Question: What jurisdiction, city, or county is the document associated with?
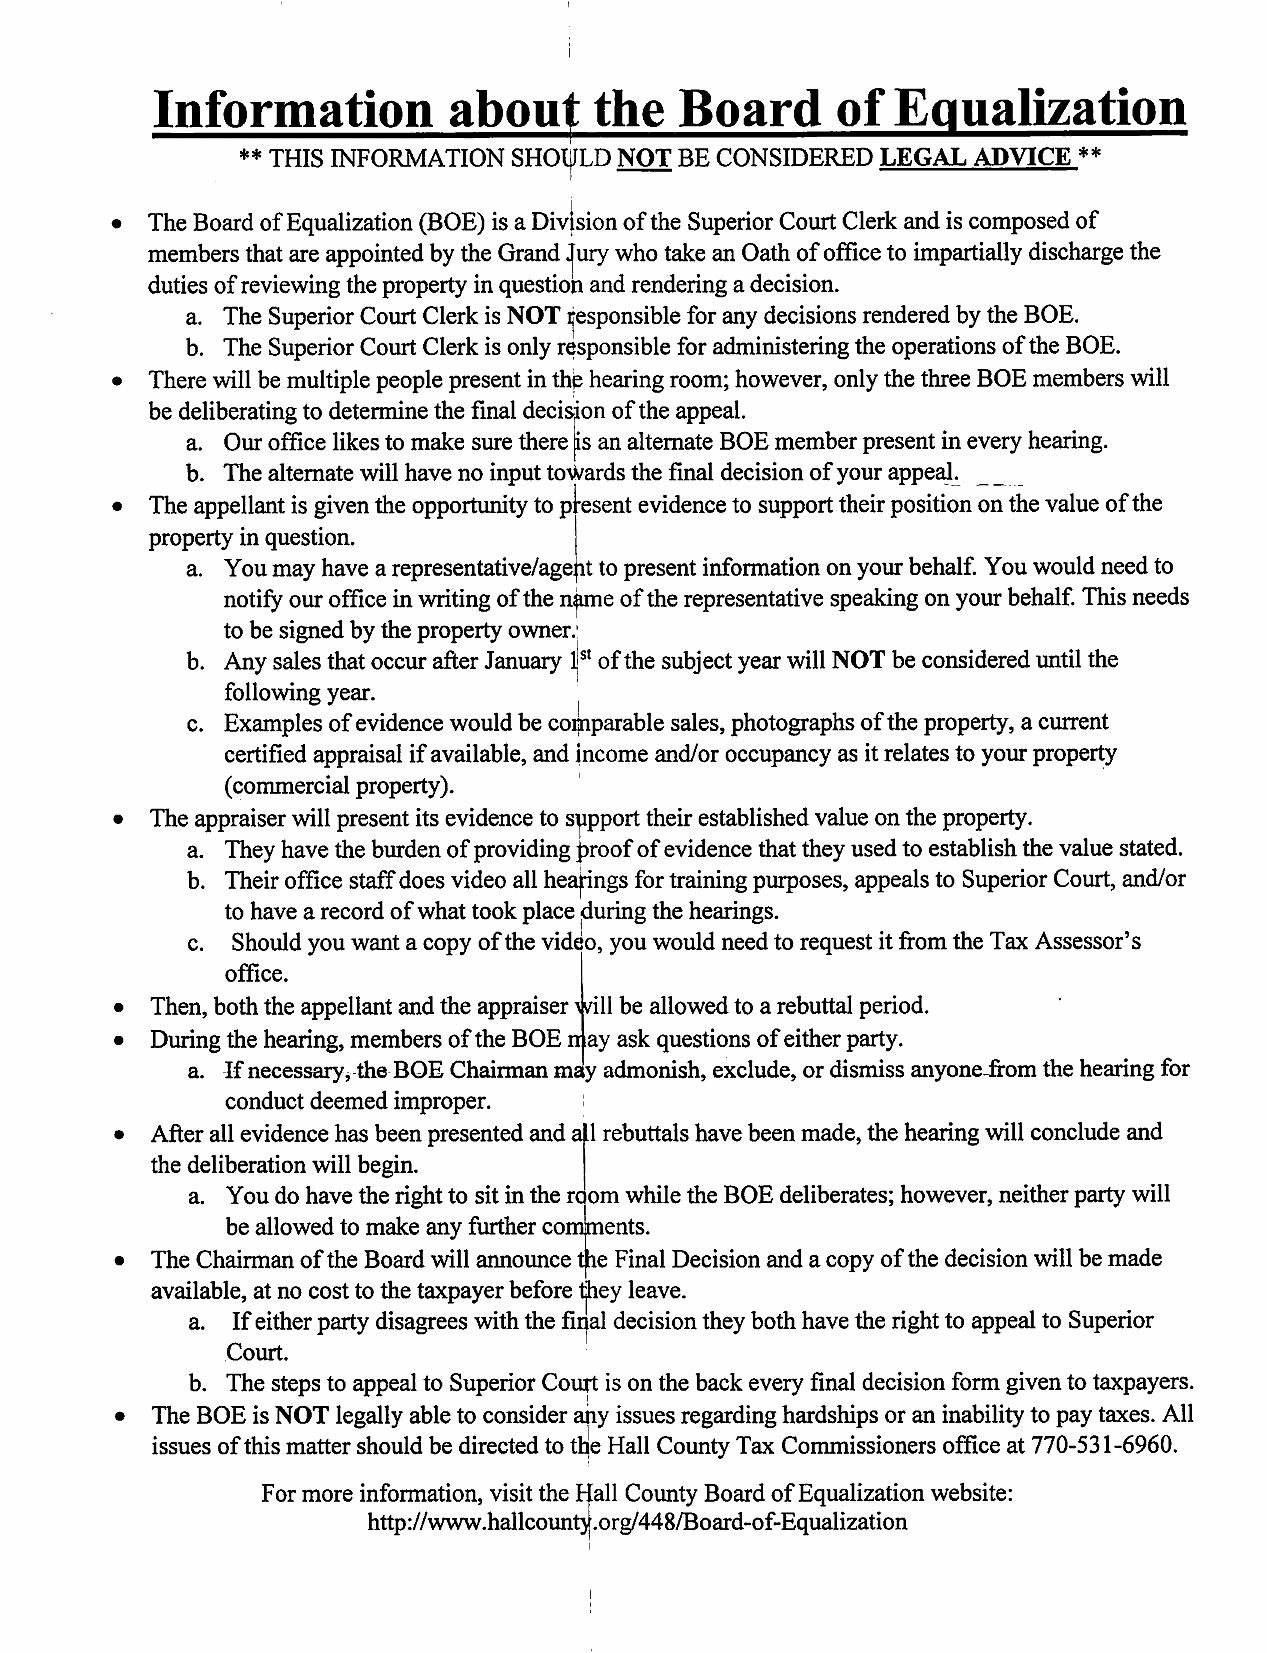
Answer: "Hall County"